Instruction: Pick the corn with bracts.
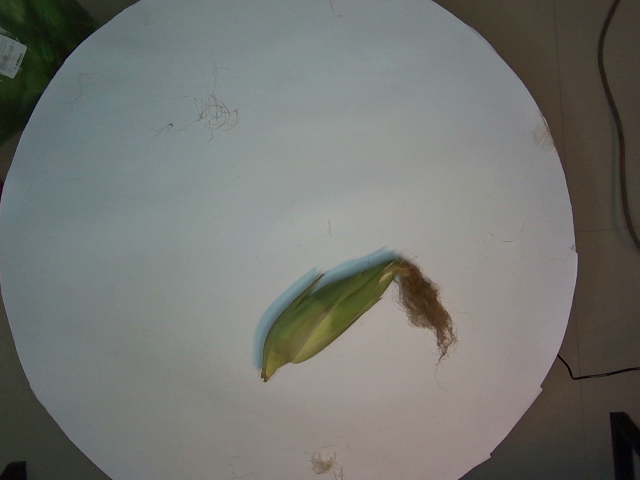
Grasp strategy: vertical